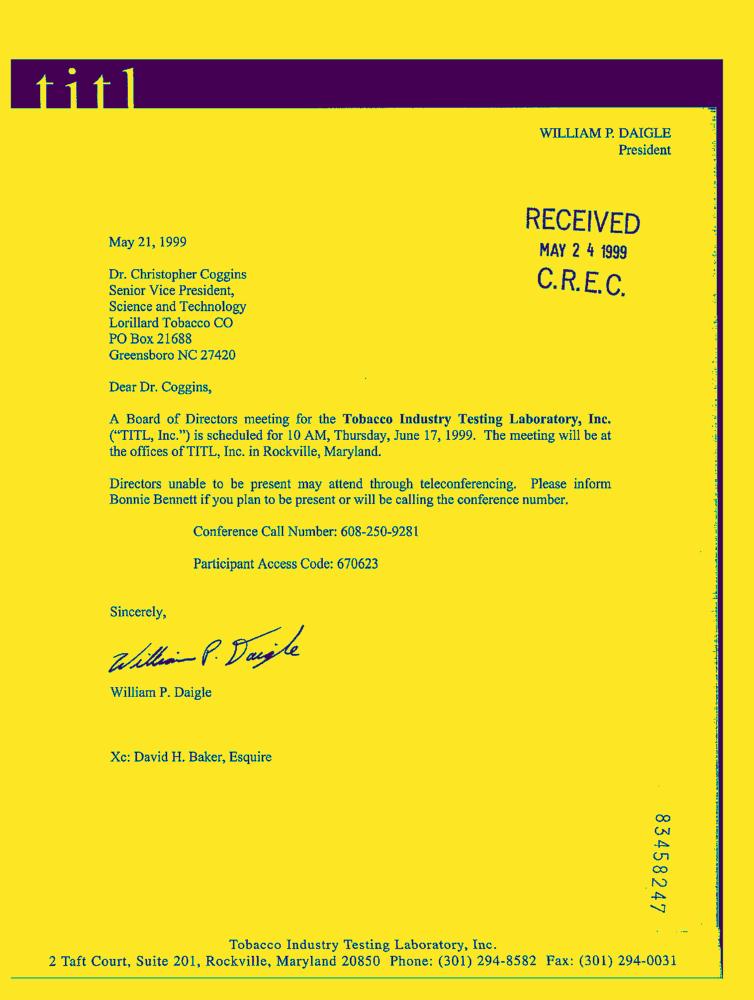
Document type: Letter-Doc